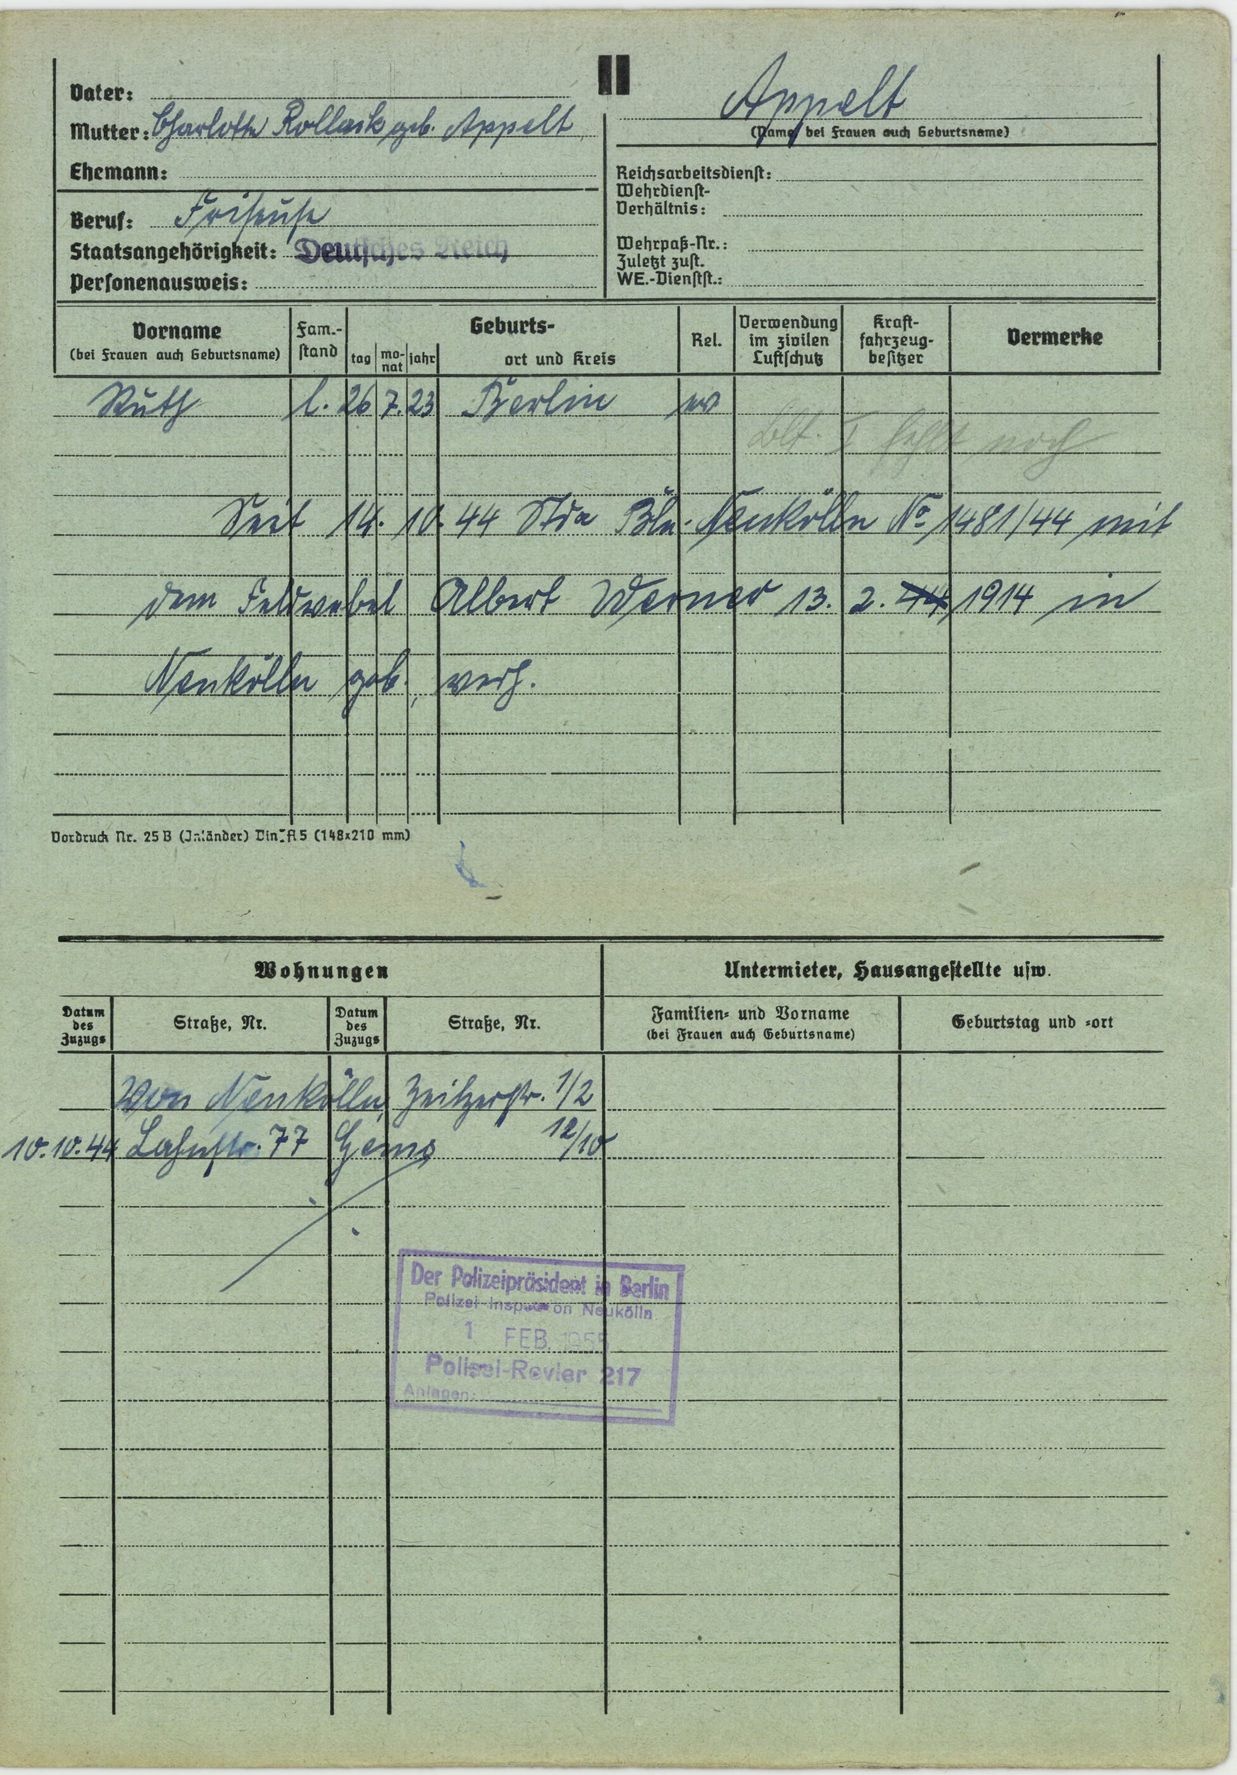
Appelt